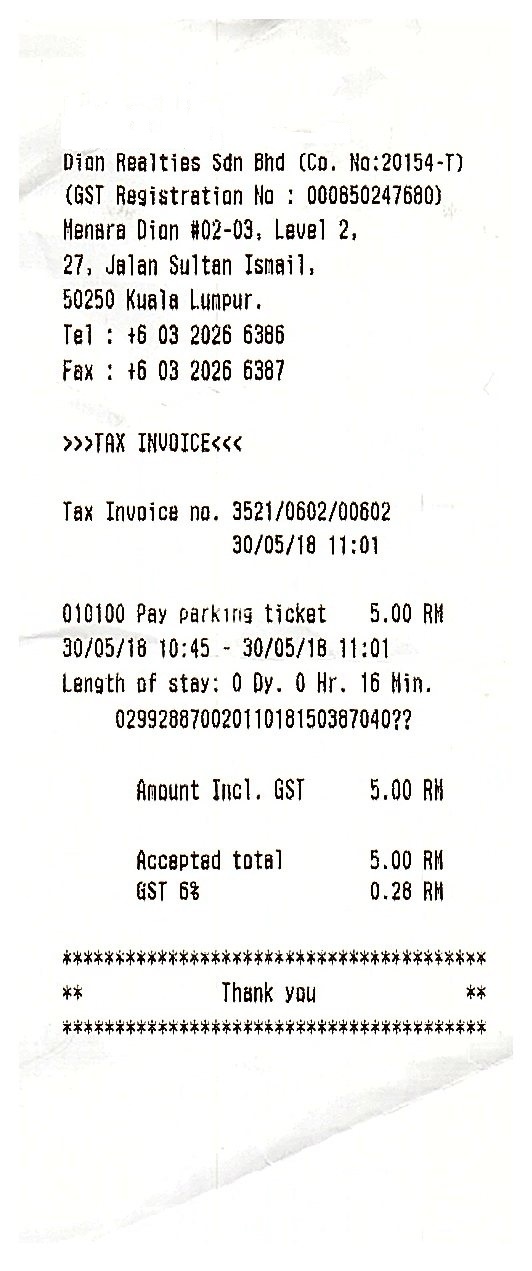
DION REALTIES SDN BHD (CO. NO:20154-T)
(GST REGISTRATION NO : 000650247680)
MENARA DION #02-03, LEVEL 2,
27, JALAN SULTAN ISMAIL,
50250 KUALA LUMPUR.
TEL : + 6 03 2026 6386
FAX : +6 03 2026 6387
TAX INVOICE
TAX INVOICE NO. 3521/0602/00602
30/05/18 11:01
010100 PAY PARKING TICKET
5.00 RM
30/05/18 10:45 - 30/05/18 11:01
LENGTH OF STAY: 0 DY. 0 HR. 16 MIN.
02992887002011018150387040??
AMOUNT INCL. GST
5.00 RM
ACCEPTAD TOTAL
5.00 RM
GST 6%
0.28 RM
THANK YOU